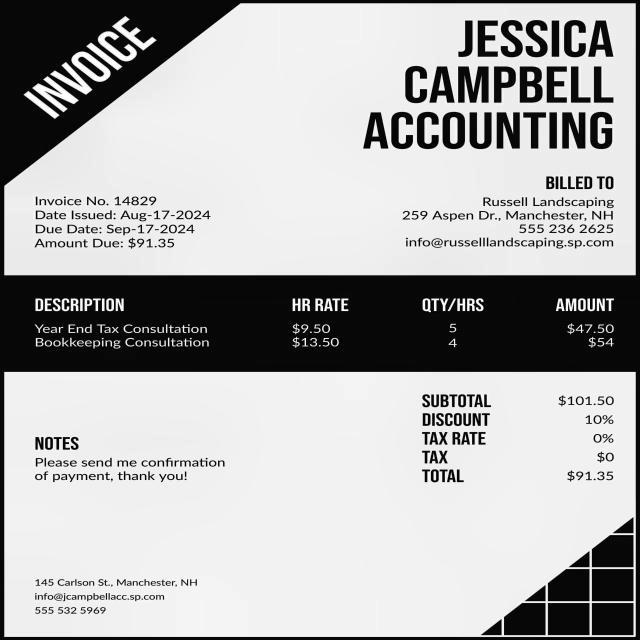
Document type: Invoice